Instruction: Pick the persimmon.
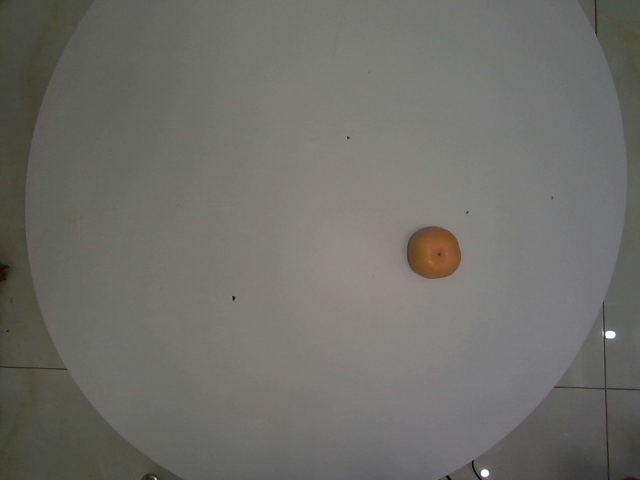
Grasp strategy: vertical